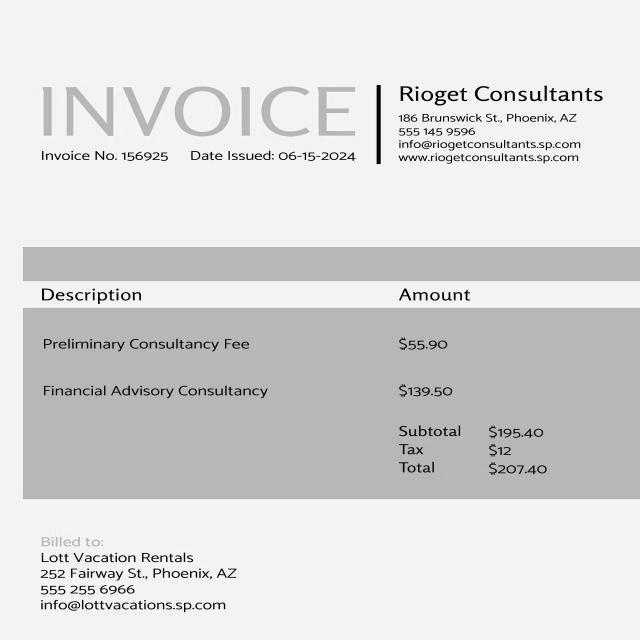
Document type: Invoice